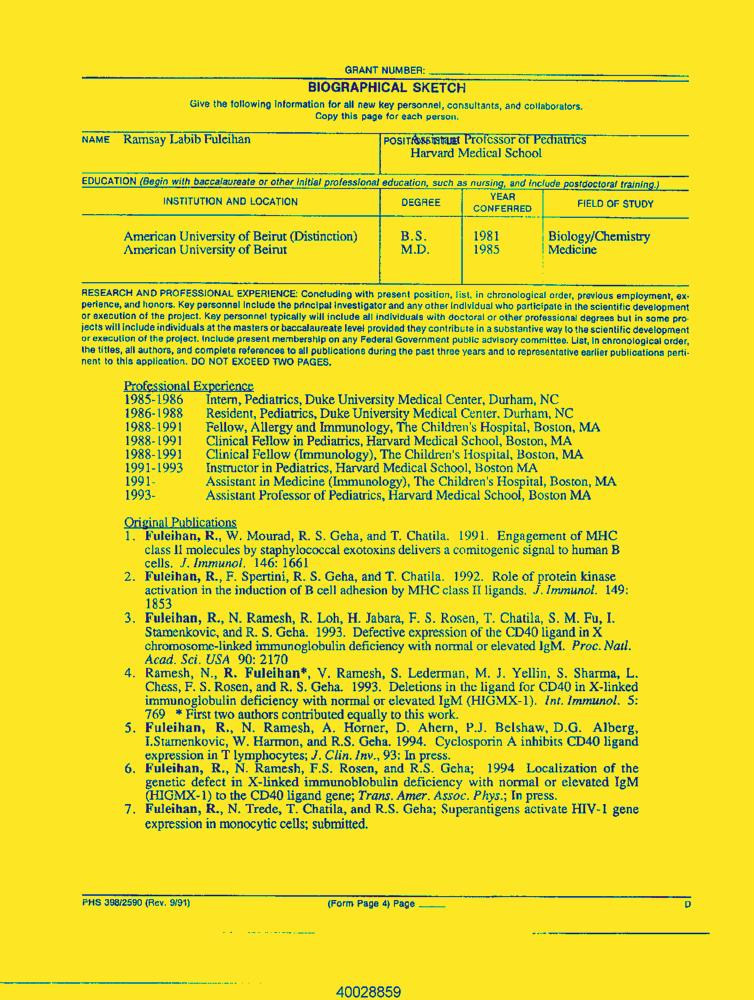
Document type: Resume-Doc